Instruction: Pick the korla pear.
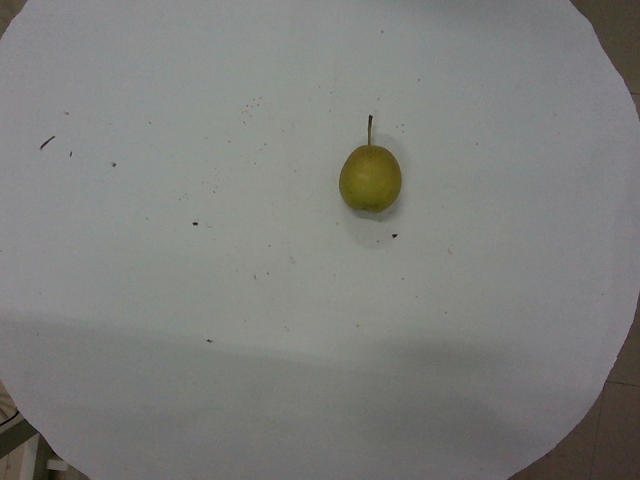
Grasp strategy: vertical